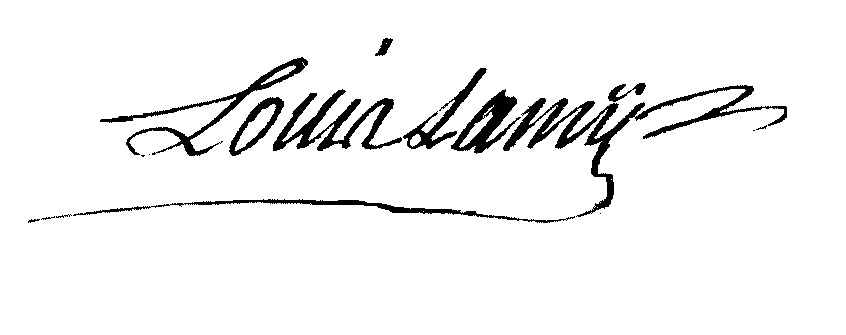
Signature of: michel louis lamy